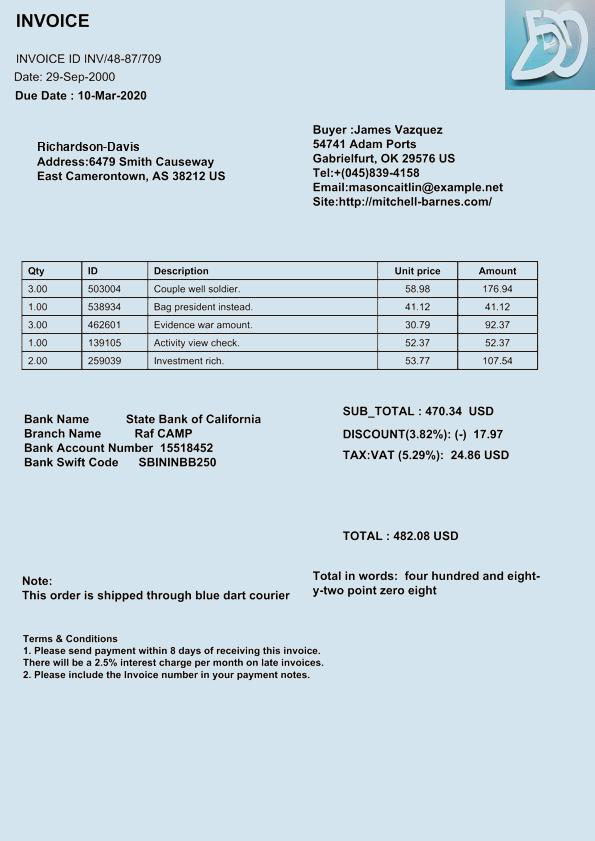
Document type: Invoice